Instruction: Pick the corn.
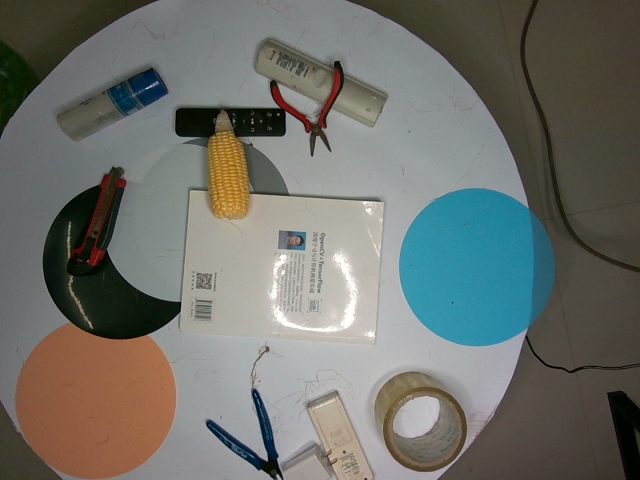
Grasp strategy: vertical